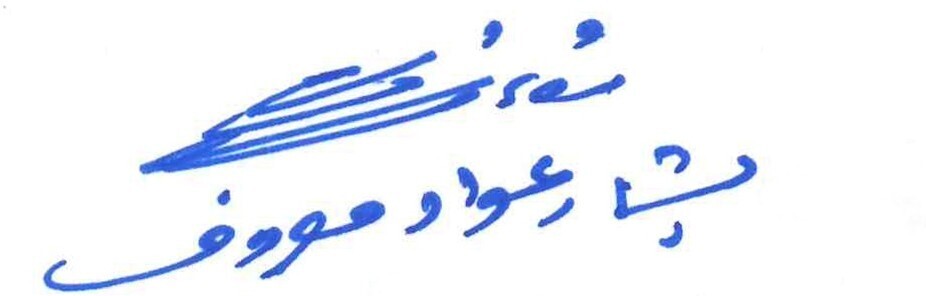
Signature of: bashshār ʿawwād maʿrūf